Question: How is the history relevant to the case?
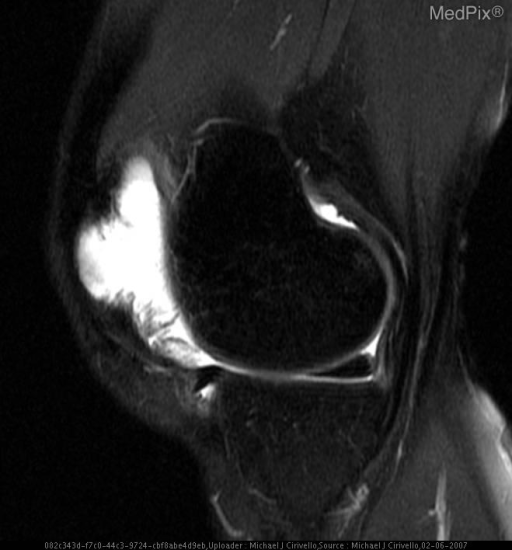
Answer: The patient's history of A 36 y/o Caucasian woman presented with a chief complaint of pain & swelling in her left knee for three months. She denied history of trauma or exercise. Her past medical history was non-contributory.  Review of systems is negative for fever, fatigue, adenopathy, weight loss, morning stiffness, or night pain. is key in understanding the case.